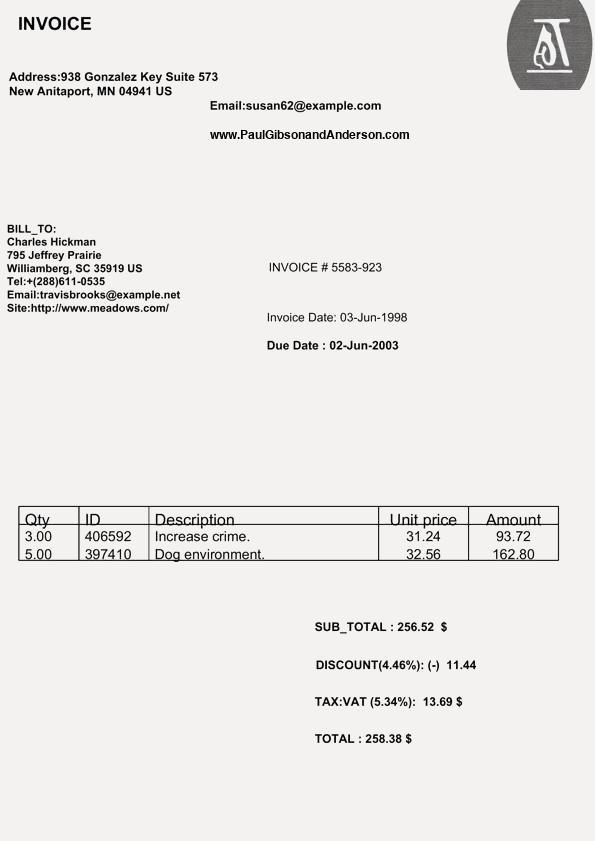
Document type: Invoice